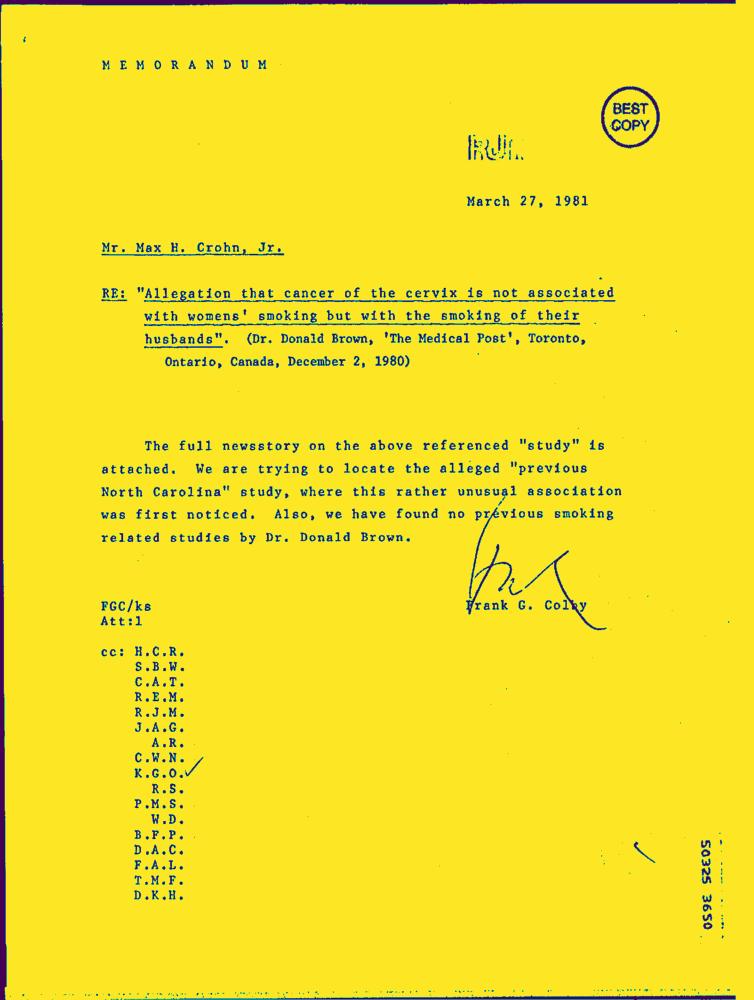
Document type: Letter-Doc